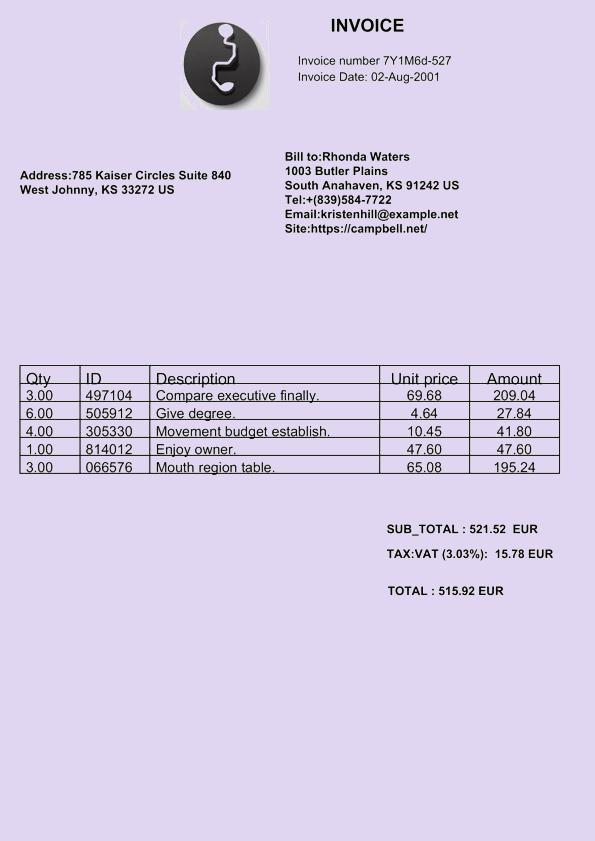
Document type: Invoice